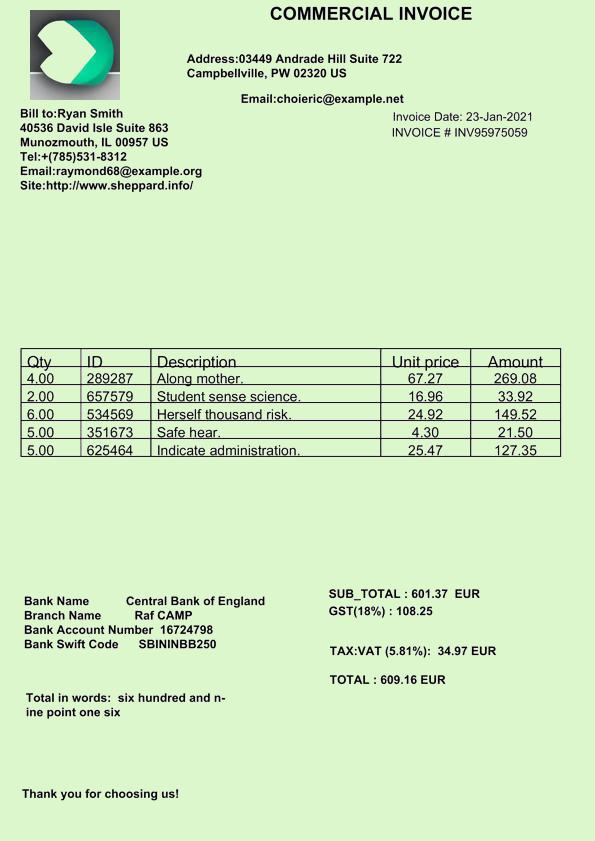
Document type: Invoice